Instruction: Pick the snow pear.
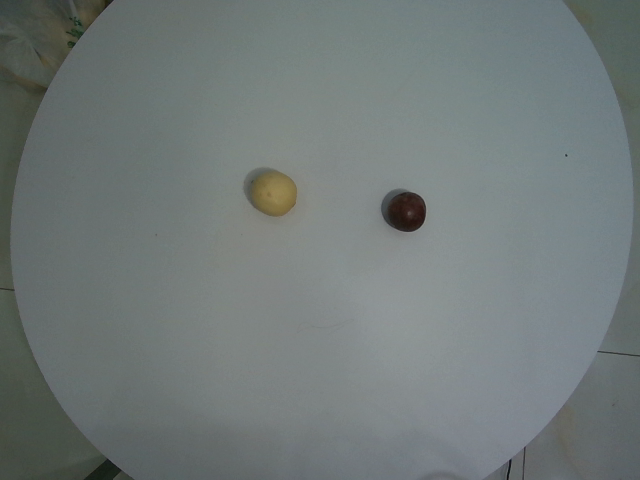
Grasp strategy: vertical